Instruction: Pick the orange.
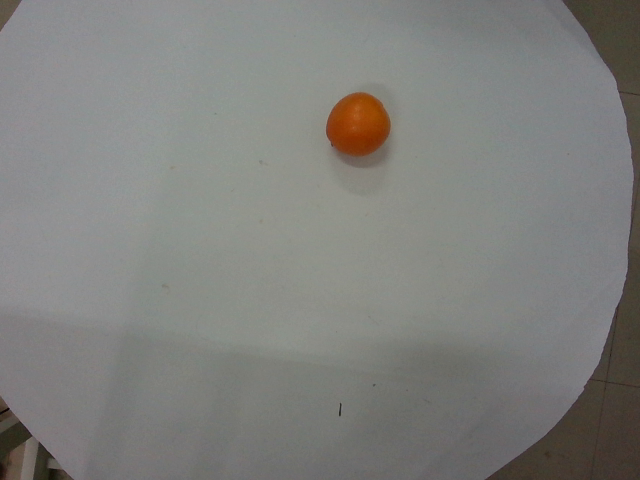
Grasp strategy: vertical